Question: What was observed in the imaging?
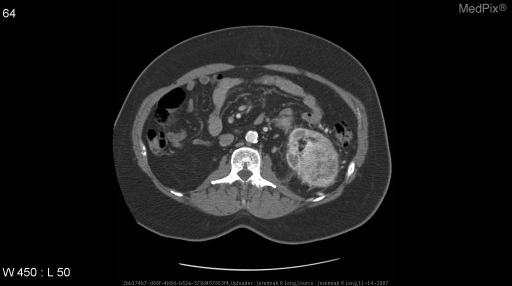
Answer: The imaging shows Axial CT images after intravenous contrast material administration demonstrate an aggressive enhancing heterogenous exophytic mass arising from the upper pole of the left kidney and extending into the left renal vein.  The inferior vena cava remains patent. A small ventral hernia is also noted. Axial CT images after intravenous contrast material administration demonstrate an aggressive enhancing heterogenous exophytic mass arising from the upper pole of the left kidney and extending into the left renal vein.  The inferior vena cava remains patent. A small ventral hernia is also noted..